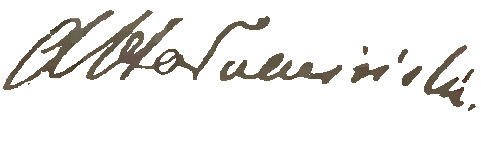
Signature of: ignacy hołowiński